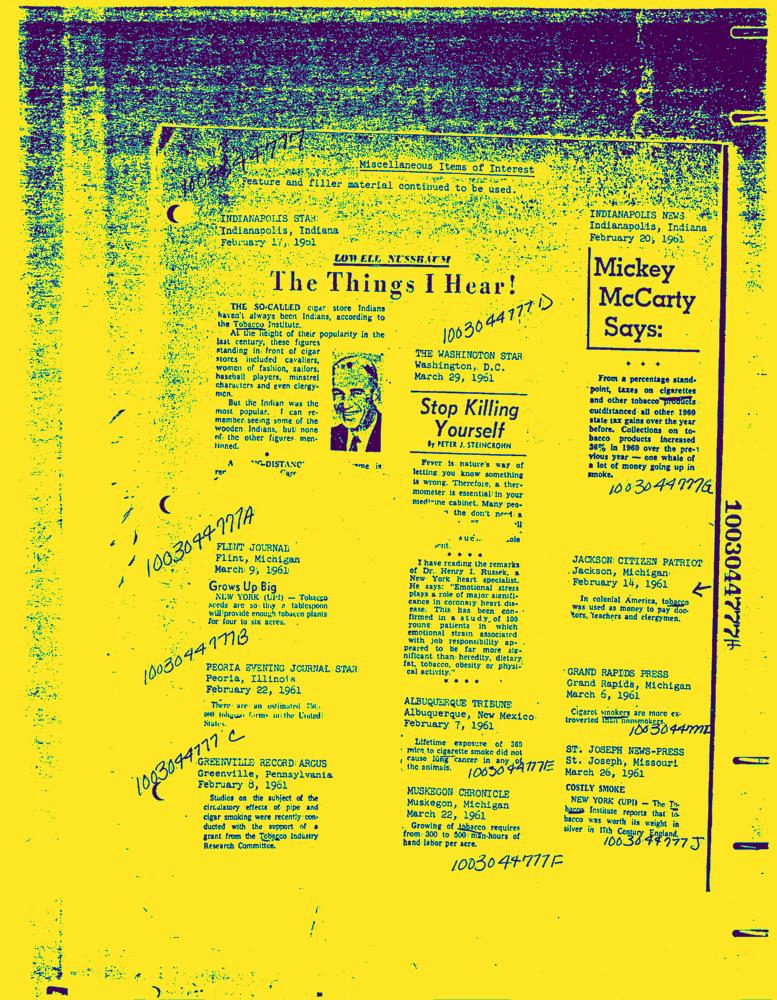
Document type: News-Article